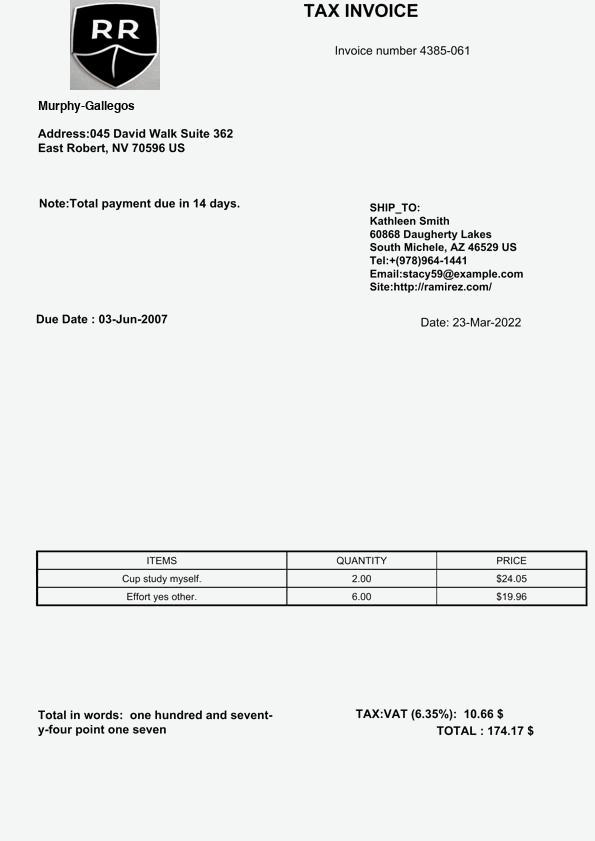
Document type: Invoice